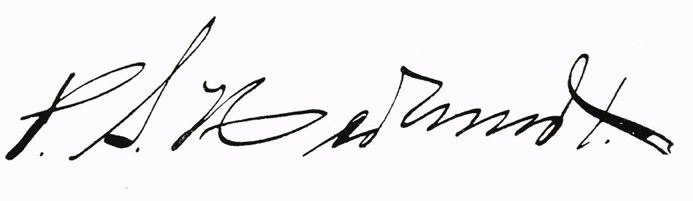
Signature of: samuel hedlund